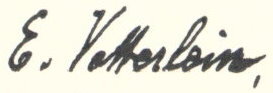
Signature of: emil vetterlein